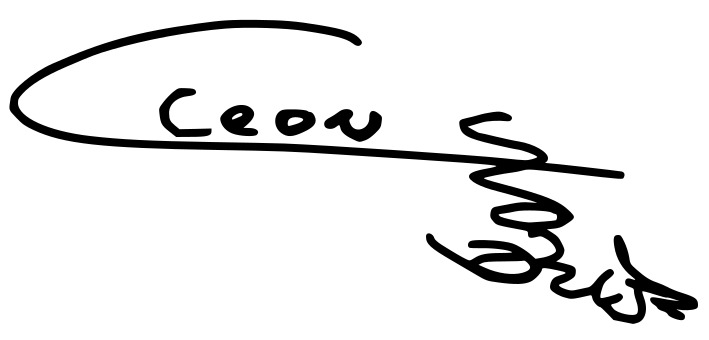
Signature of: leon lai